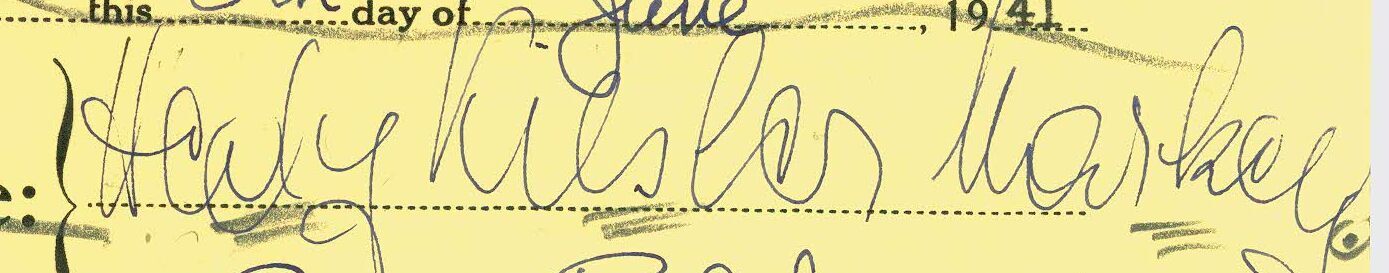
Signature of: hedy lamarr